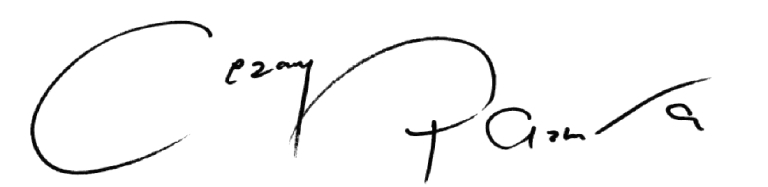
Signature of: q55365